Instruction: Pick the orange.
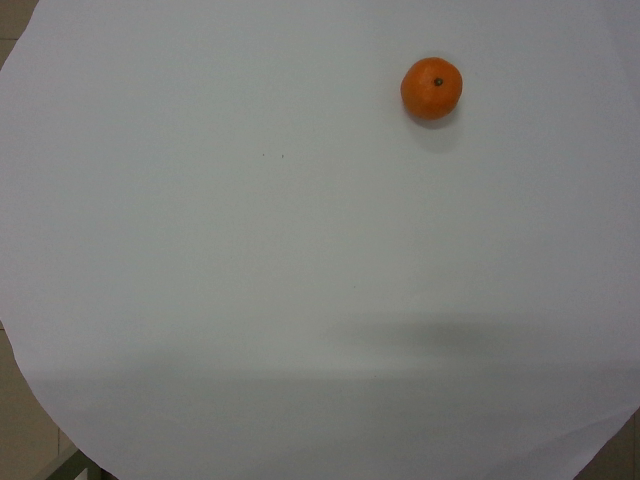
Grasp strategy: vertical